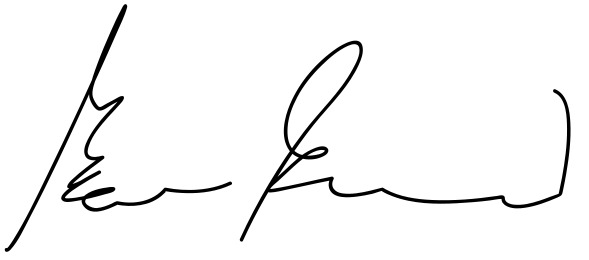
Signature of: mauno koivisto